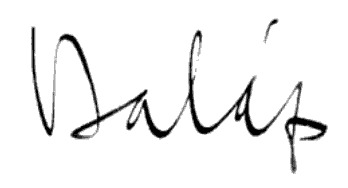
Signature of: béla balázs